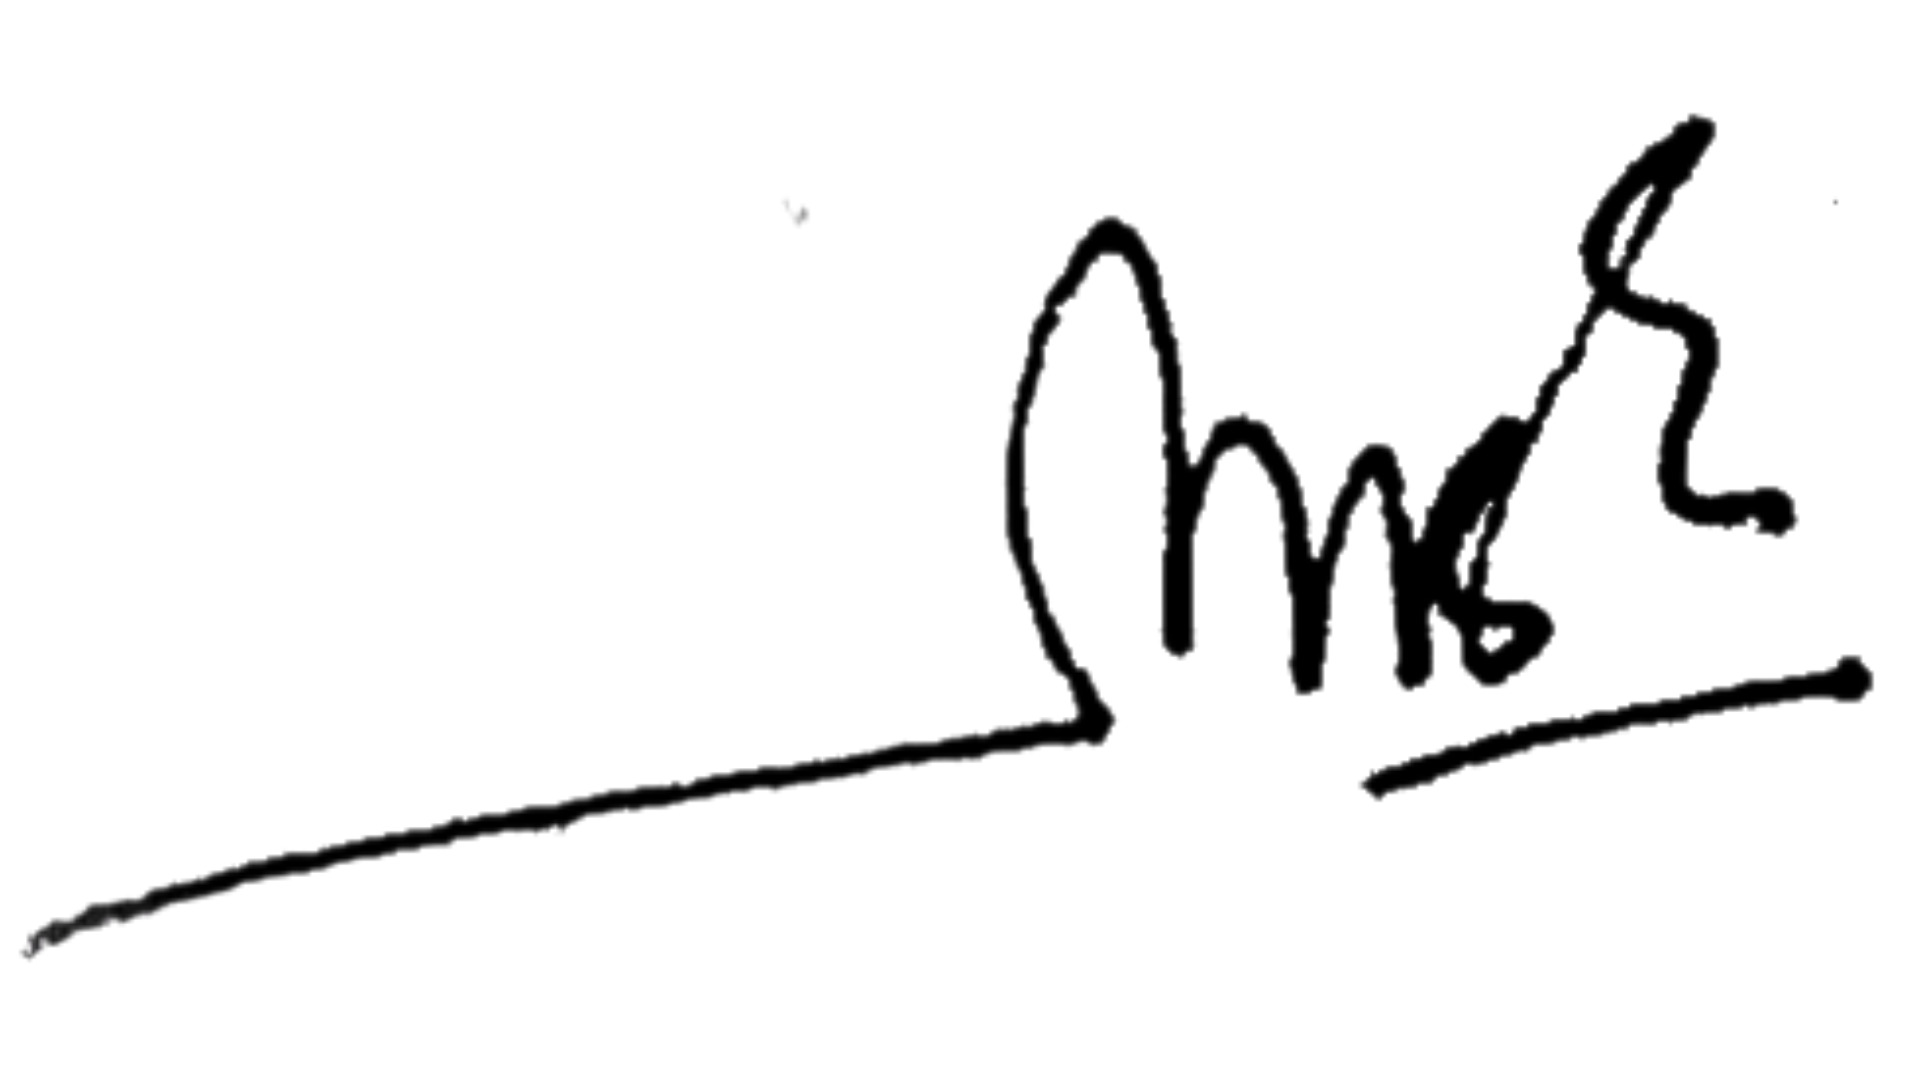
Signature of: sarah sadiqa